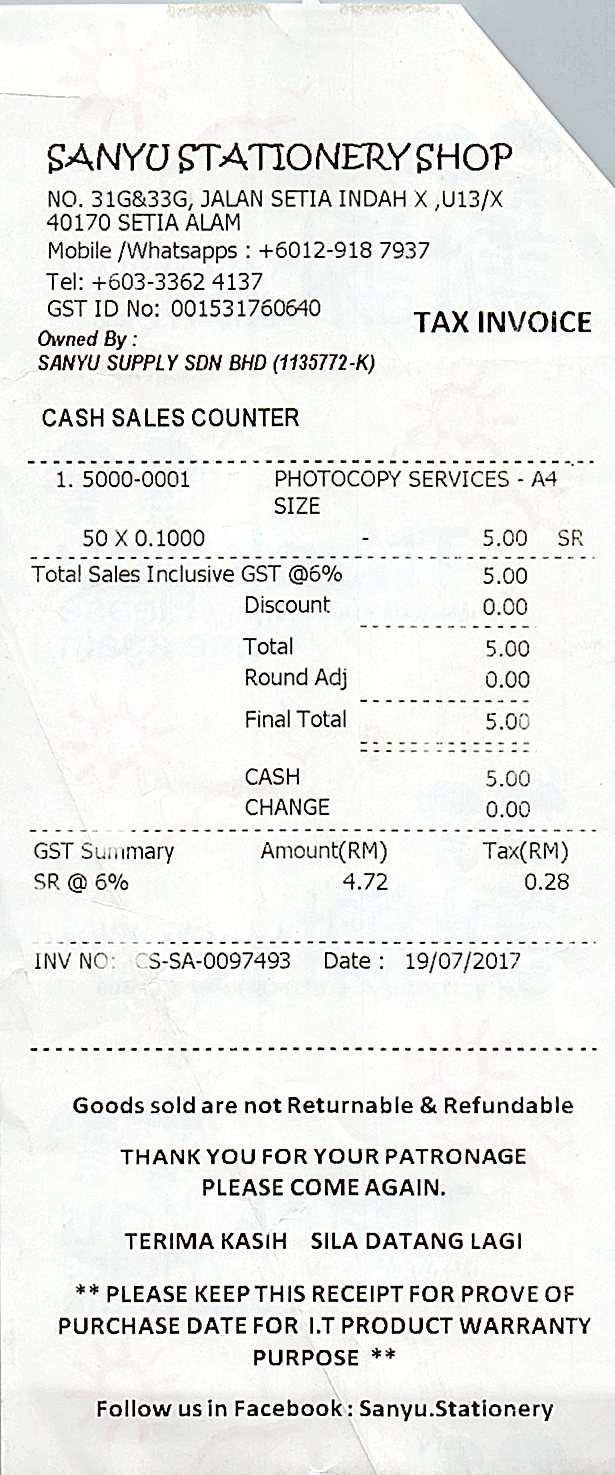
SANYU STATIONERY SHOP
NO. 31G&33G, JALAN SETIA INDAH X ,U13/X
40170 SETIA ALAM
MOBILE /WHATSAPPS : +6012-918 7937
TEL: +603-3362 4137
GST ID NO: 001531760640
OWNED BY :
TAX INVOICE
SANYU SUPPLY SDN BHD (1135772-K)
CASH SALES COUNTER
1. 5000-0001
PHOTOCOPY SERVICES - A4
SIZE
50 X 0.1000
5.00
SR
TOTAL SALES INCLUSIVE GST @6%
5.00
DISCOUNT
0.00
TOTAL
5.00
ROUND ADJ
0.00
FINAL TOTAL
5.00
CASH
5.00
CHANGE
0.00
GST SUMMARY
AMOUNT(RM)
TAX(RM)
SR @ 6%
4.72
0.28
INV NO: CS-SA-0097493
DATE : 19/07/2017
GOODS SOLD ARE NOT RETURNABLE & REFUNDABLE
THANK YOU FOR YOUR PATRONAGE
PLEASE COME AGAIN.
TERIMA KASIH SILA DATANG LAGI
** PLEASE KEEP THIS RECEIPT FOR PROVE OF
PURCHASE DATE FOR I.T PRODUCT WARRANTY
PURPOSE **
FOLLOW US IN FACEBOOK : SANYU.STATIONERY